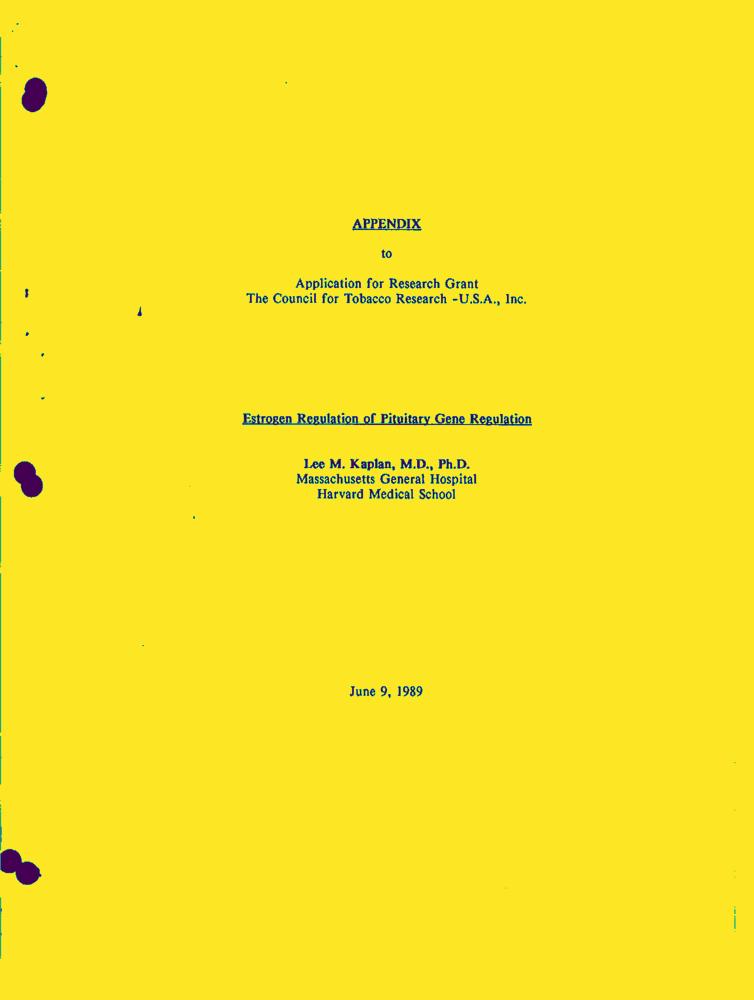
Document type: Resume-Doc